Question: Describe the condition in detail:
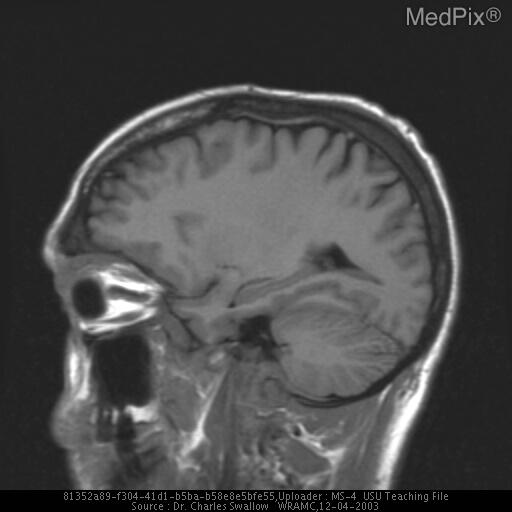
Answer: The disease is discussed as: The differential diagnosis of this orbital mass can be narrowed by considering both epidemiology and typical morphology to illustrate features that are not common with this patient's lesions.

Lacrimal gland lesions tend to be well-circumscribed and round to oval, except adenoid cystic CA which often has bone destruction. Mesenchymal tumors are more often well-circumscribed and more common in pediatrics.

Central neurogenic tumors such as gliomas and meningiomas of the optic nerve are less likely since this mass is peripheral.

Neurofibromas and Schwannomas tend to be well defined having round to oval or fusiform (AP) shapes respectively.

Dermoid cysts and mucoceles tend to be round or well-defined and have enhancing rim and fluid filled centers.

Infections and inflammations tend to present with different clinical picture including pain (cellulitis) and often have diffuse enlargement of extraocular muscles (myositis, Grave's). Lymphoproliferative lesions can present with many variations in morphology, including as seen in this case.

Malignant lymphomas tend to mold to surround adjacent structures and most lie anterior, superior in orbit. They frequently involve lacrimal gland and have insidious and painless presentation.